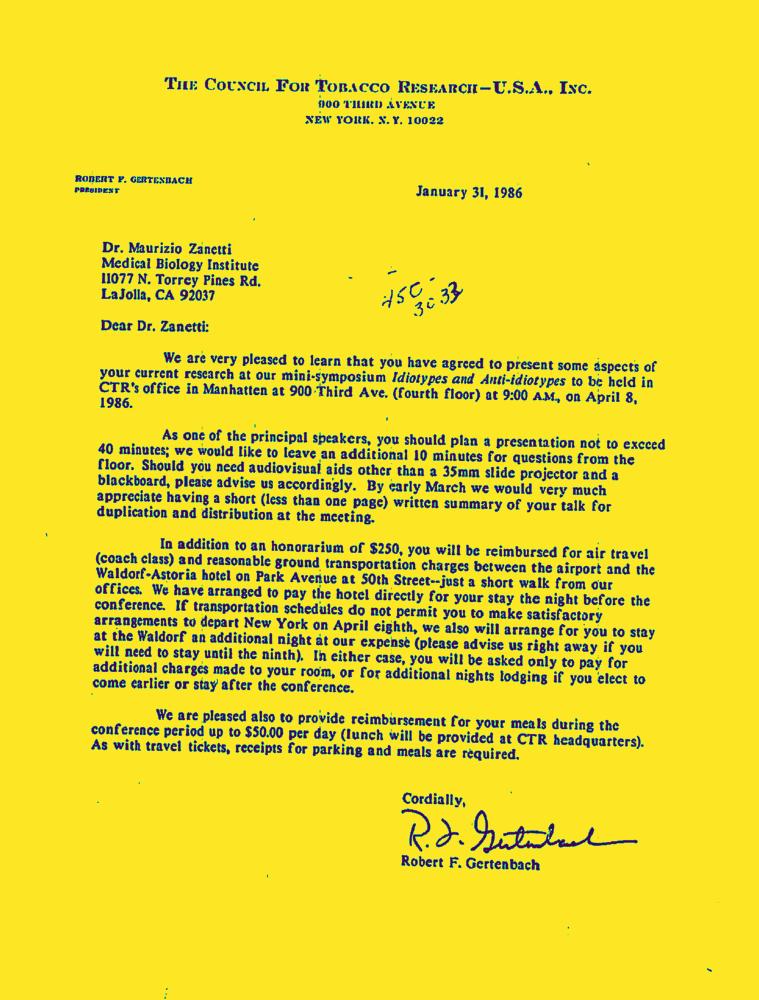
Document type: Letter-Doc